Question: Describe the condition in detail:
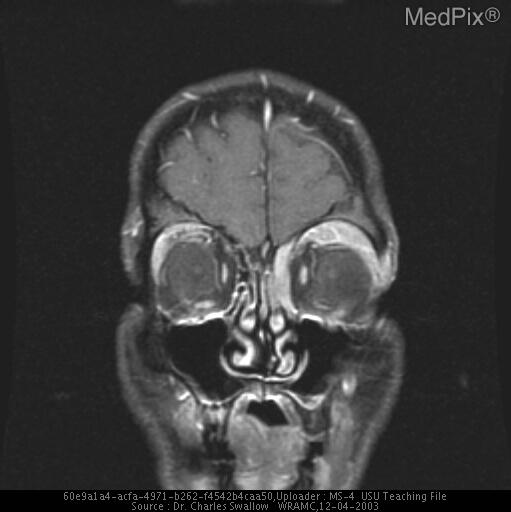
Answer: The disease is discussed as: The differential diagnosis of this orbital mass can be narrowed by considering both epidemiology and typical morphology to illustrate features that are not common with this patient's lesions.

Lacrimal gland lesions tend to be well-circumscribed and round to oval, except adenoid cystic CA which often has bone destruction. Mesenchymal tumors are more often well-circumscribed and more common in pediatrics.

Central neurogenic tumors such as gliomas and meningiomas of the optic nerve are less likely since this mass is peripheral.

Neurofibromas and Schwannomas tend to be well defined having round to oval or fusiform (AP) shapes respectively.

Dermoid cysts and mucoceles tend to be round or well-defined and have enhancing rim and fluid filled centers.

Infections and inflammations tend to present with different clinical picture including pain (cellulitis) and often have diffuse enlargement of extraocular muscles (myositis, Grave's). Lymphoproliferative lesions can present with many variations in morphology, including as seen in this case.

Malignant lymphomas tend to mold to surround adjacent structures and most lie anterior, superior in orbit. They frequently involve lacrimal gland and have insidious and painless presentation.